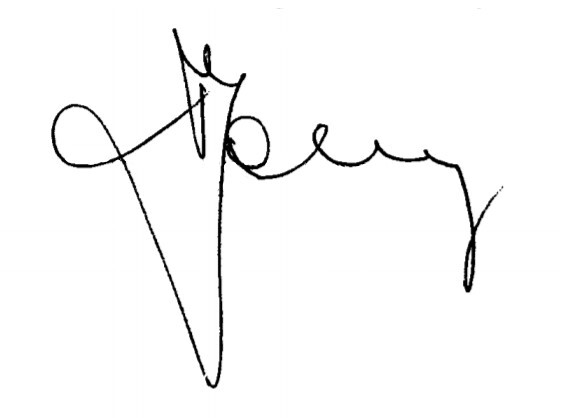
Signature of: jan łopata